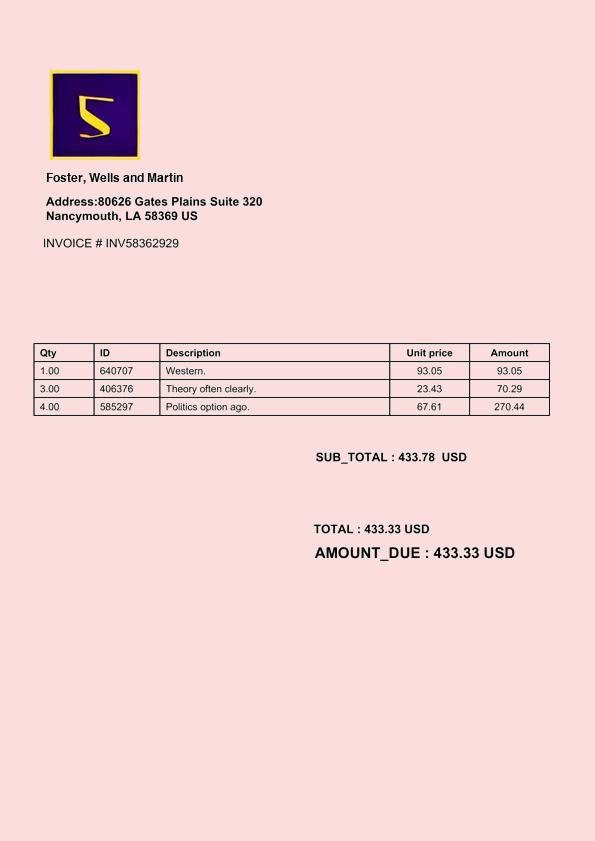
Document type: Invoice